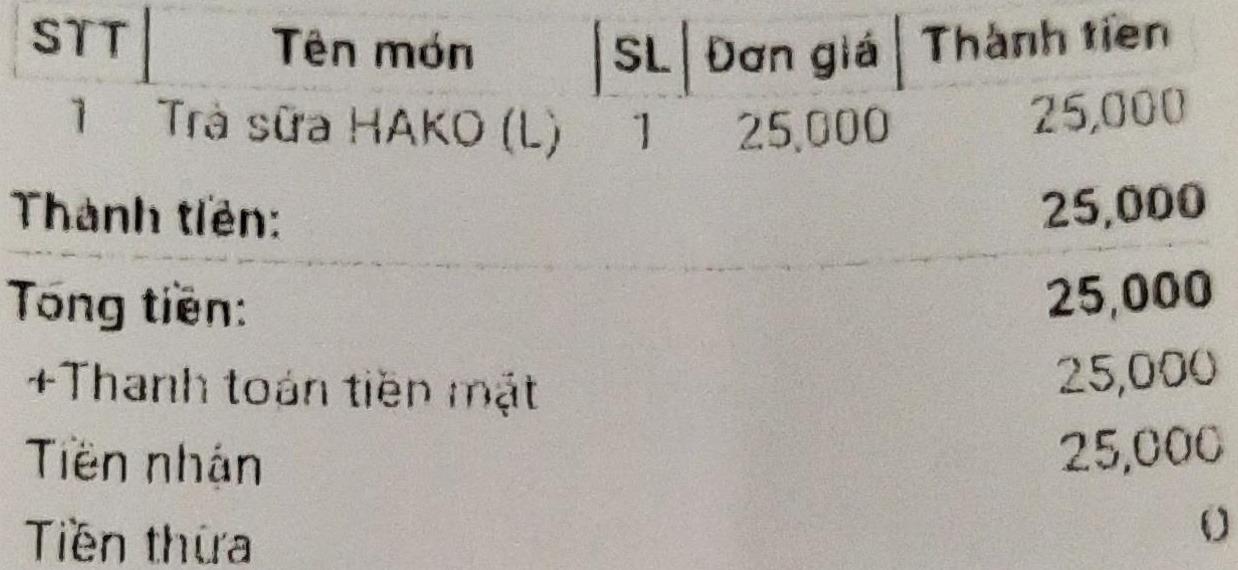
<table>
<tr>
<th>STT</th>
<th>Tên món</th>
<th>SL</th>
<th>Đơn giá</th>
<th>Thành tiền</th>
</tr>
<tr>
<td>1</td>
<td>Trà sữa HAKO (L)</td>
<td>1</td>
<td>25,000</td>
<td>25,000</td>
</tr>
</table>

Thành tiền: 25,000
Tổng tiền: 25,000
+Thanh toán tiền mặt 25,000
Tiền nhận 25,000
Tiền thừa 0